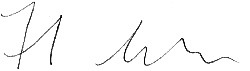
Signature of: fred girod